Question: How is the history relevant to the case?
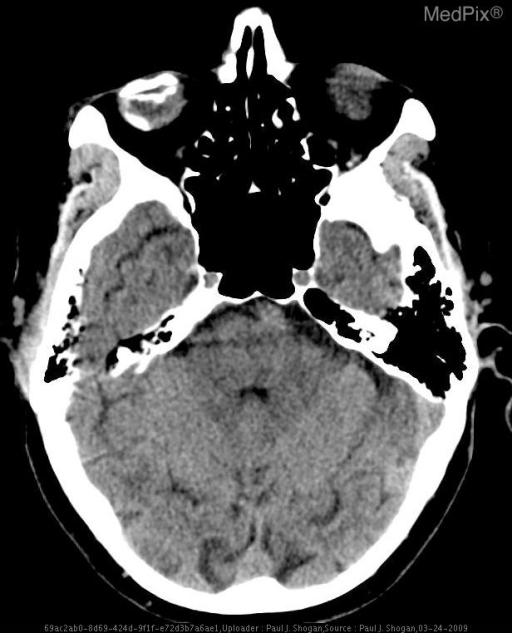
Answer: The patient's history of Patient 1: 72 year old man with remote history of right zygomatic arch fracture and chronic blindness.

Patients 2 and 3: 24 and 32 year old patients with concern for papilledema and visual field deficits. is key in understanding the case.